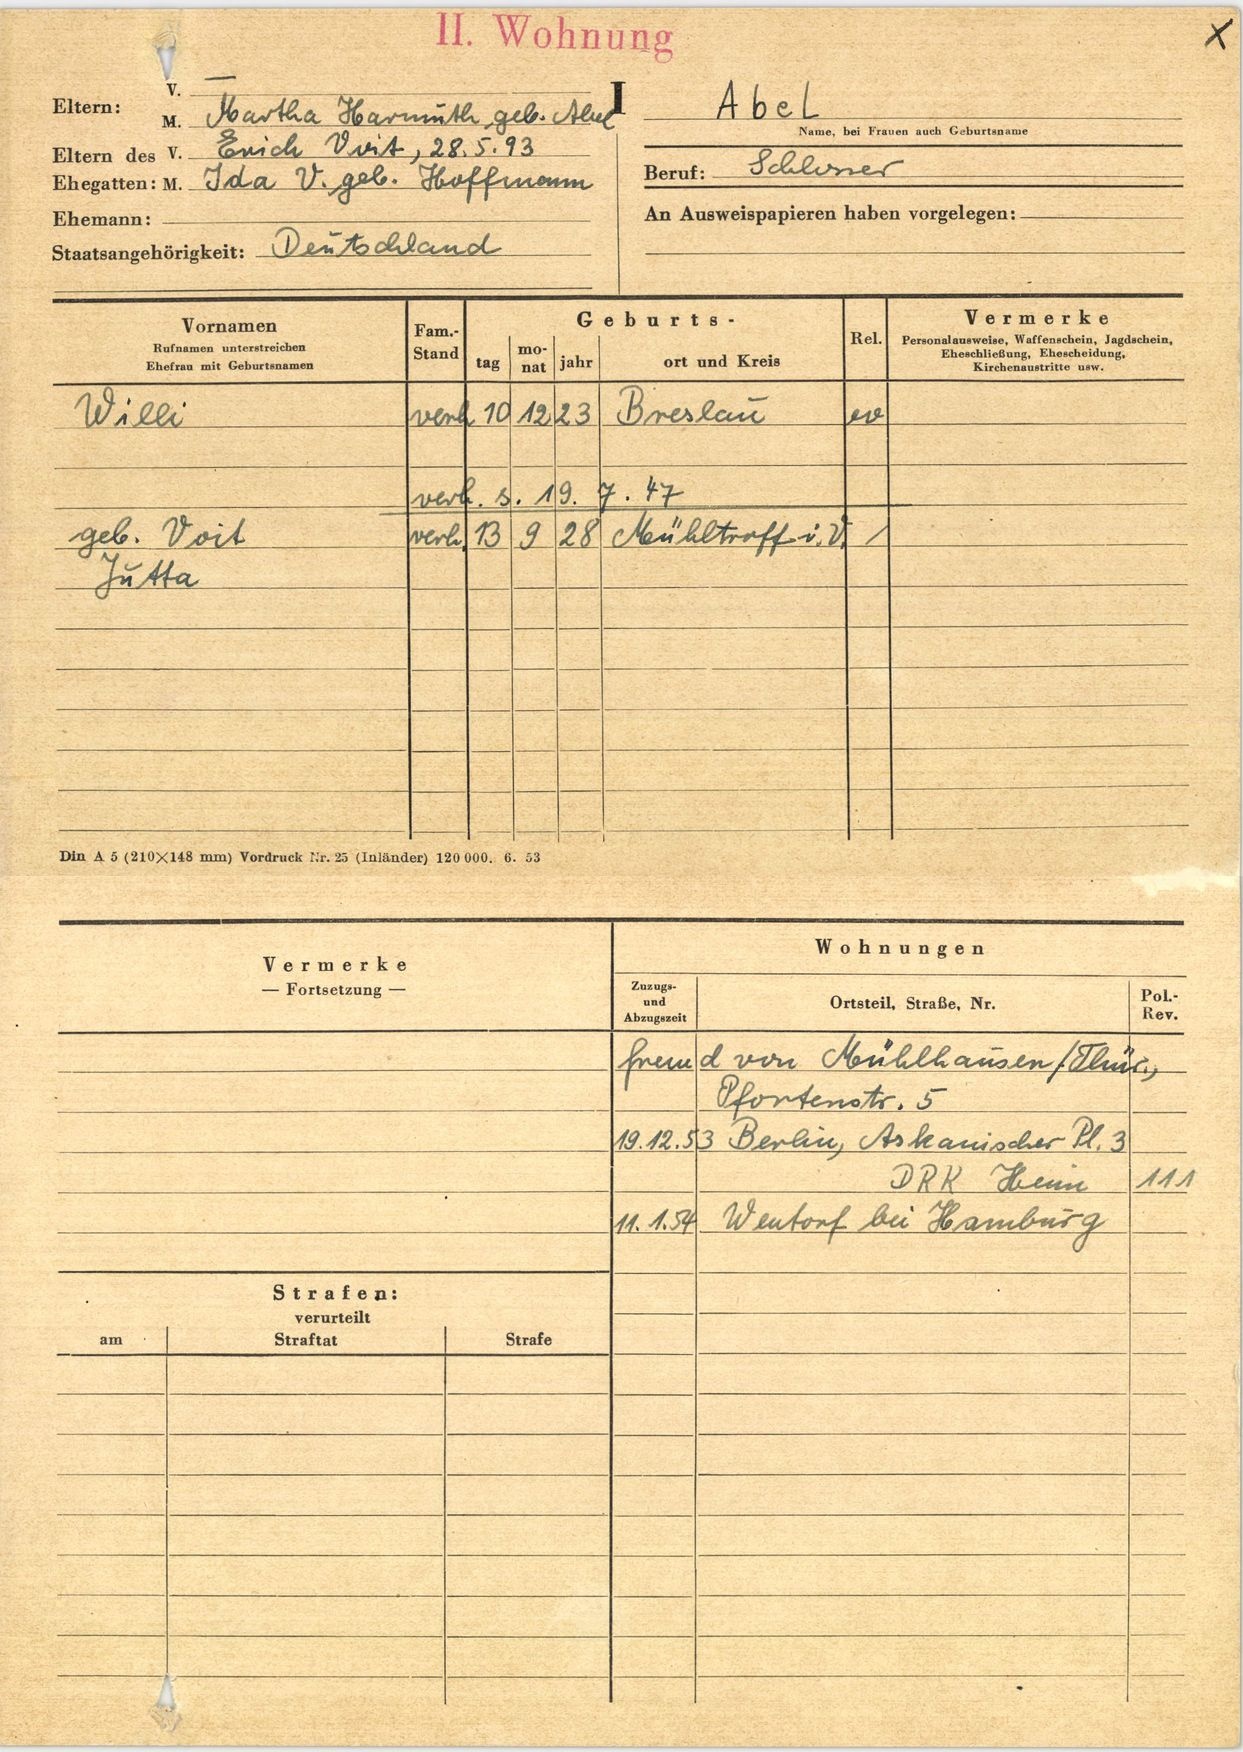
Abel